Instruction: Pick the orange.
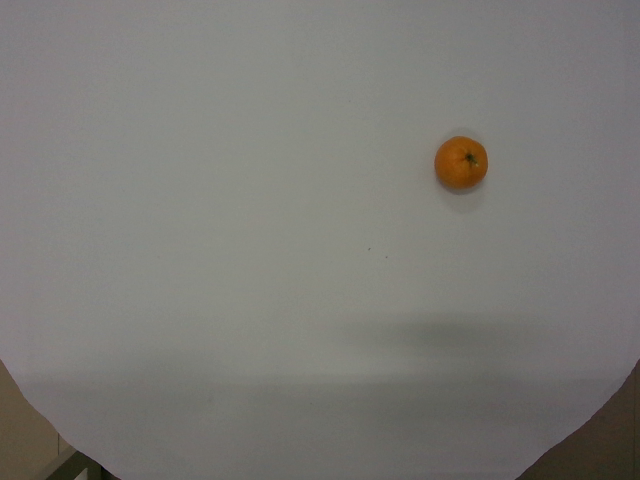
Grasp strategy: vertical